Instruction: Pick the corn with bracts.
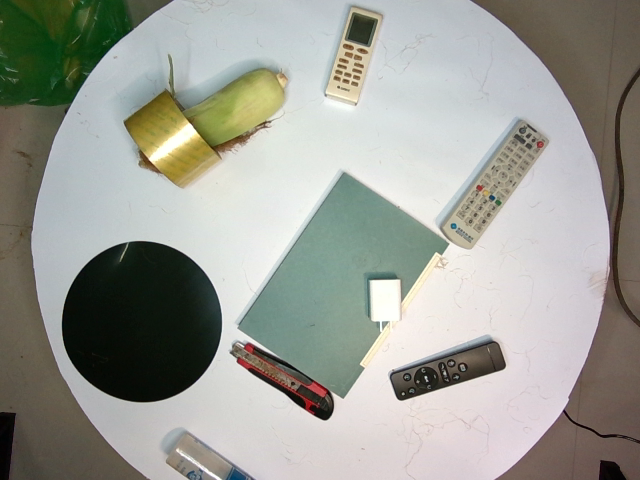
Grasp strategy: vertical